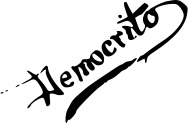
Signature of: eduardo sojo